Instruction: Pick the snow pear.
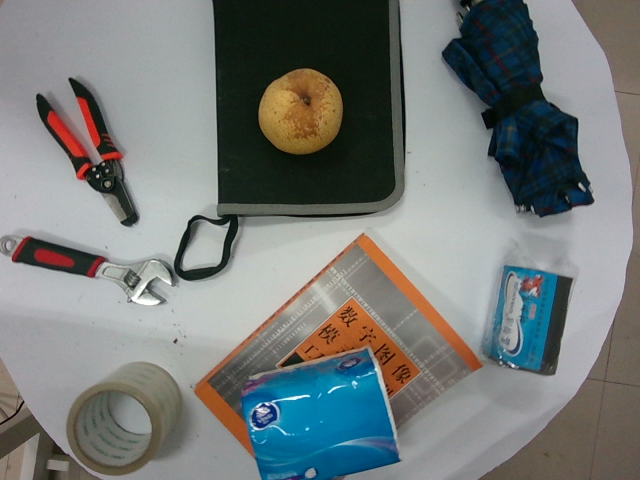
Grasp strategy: vertical